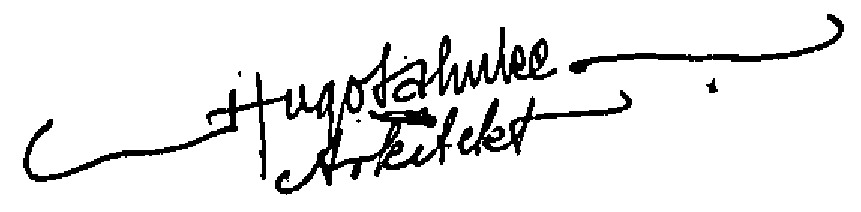
Signature of: hugo jahnke